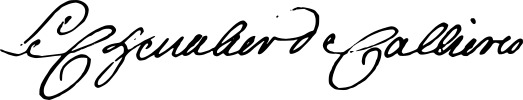
Signature of: louis hector de callière